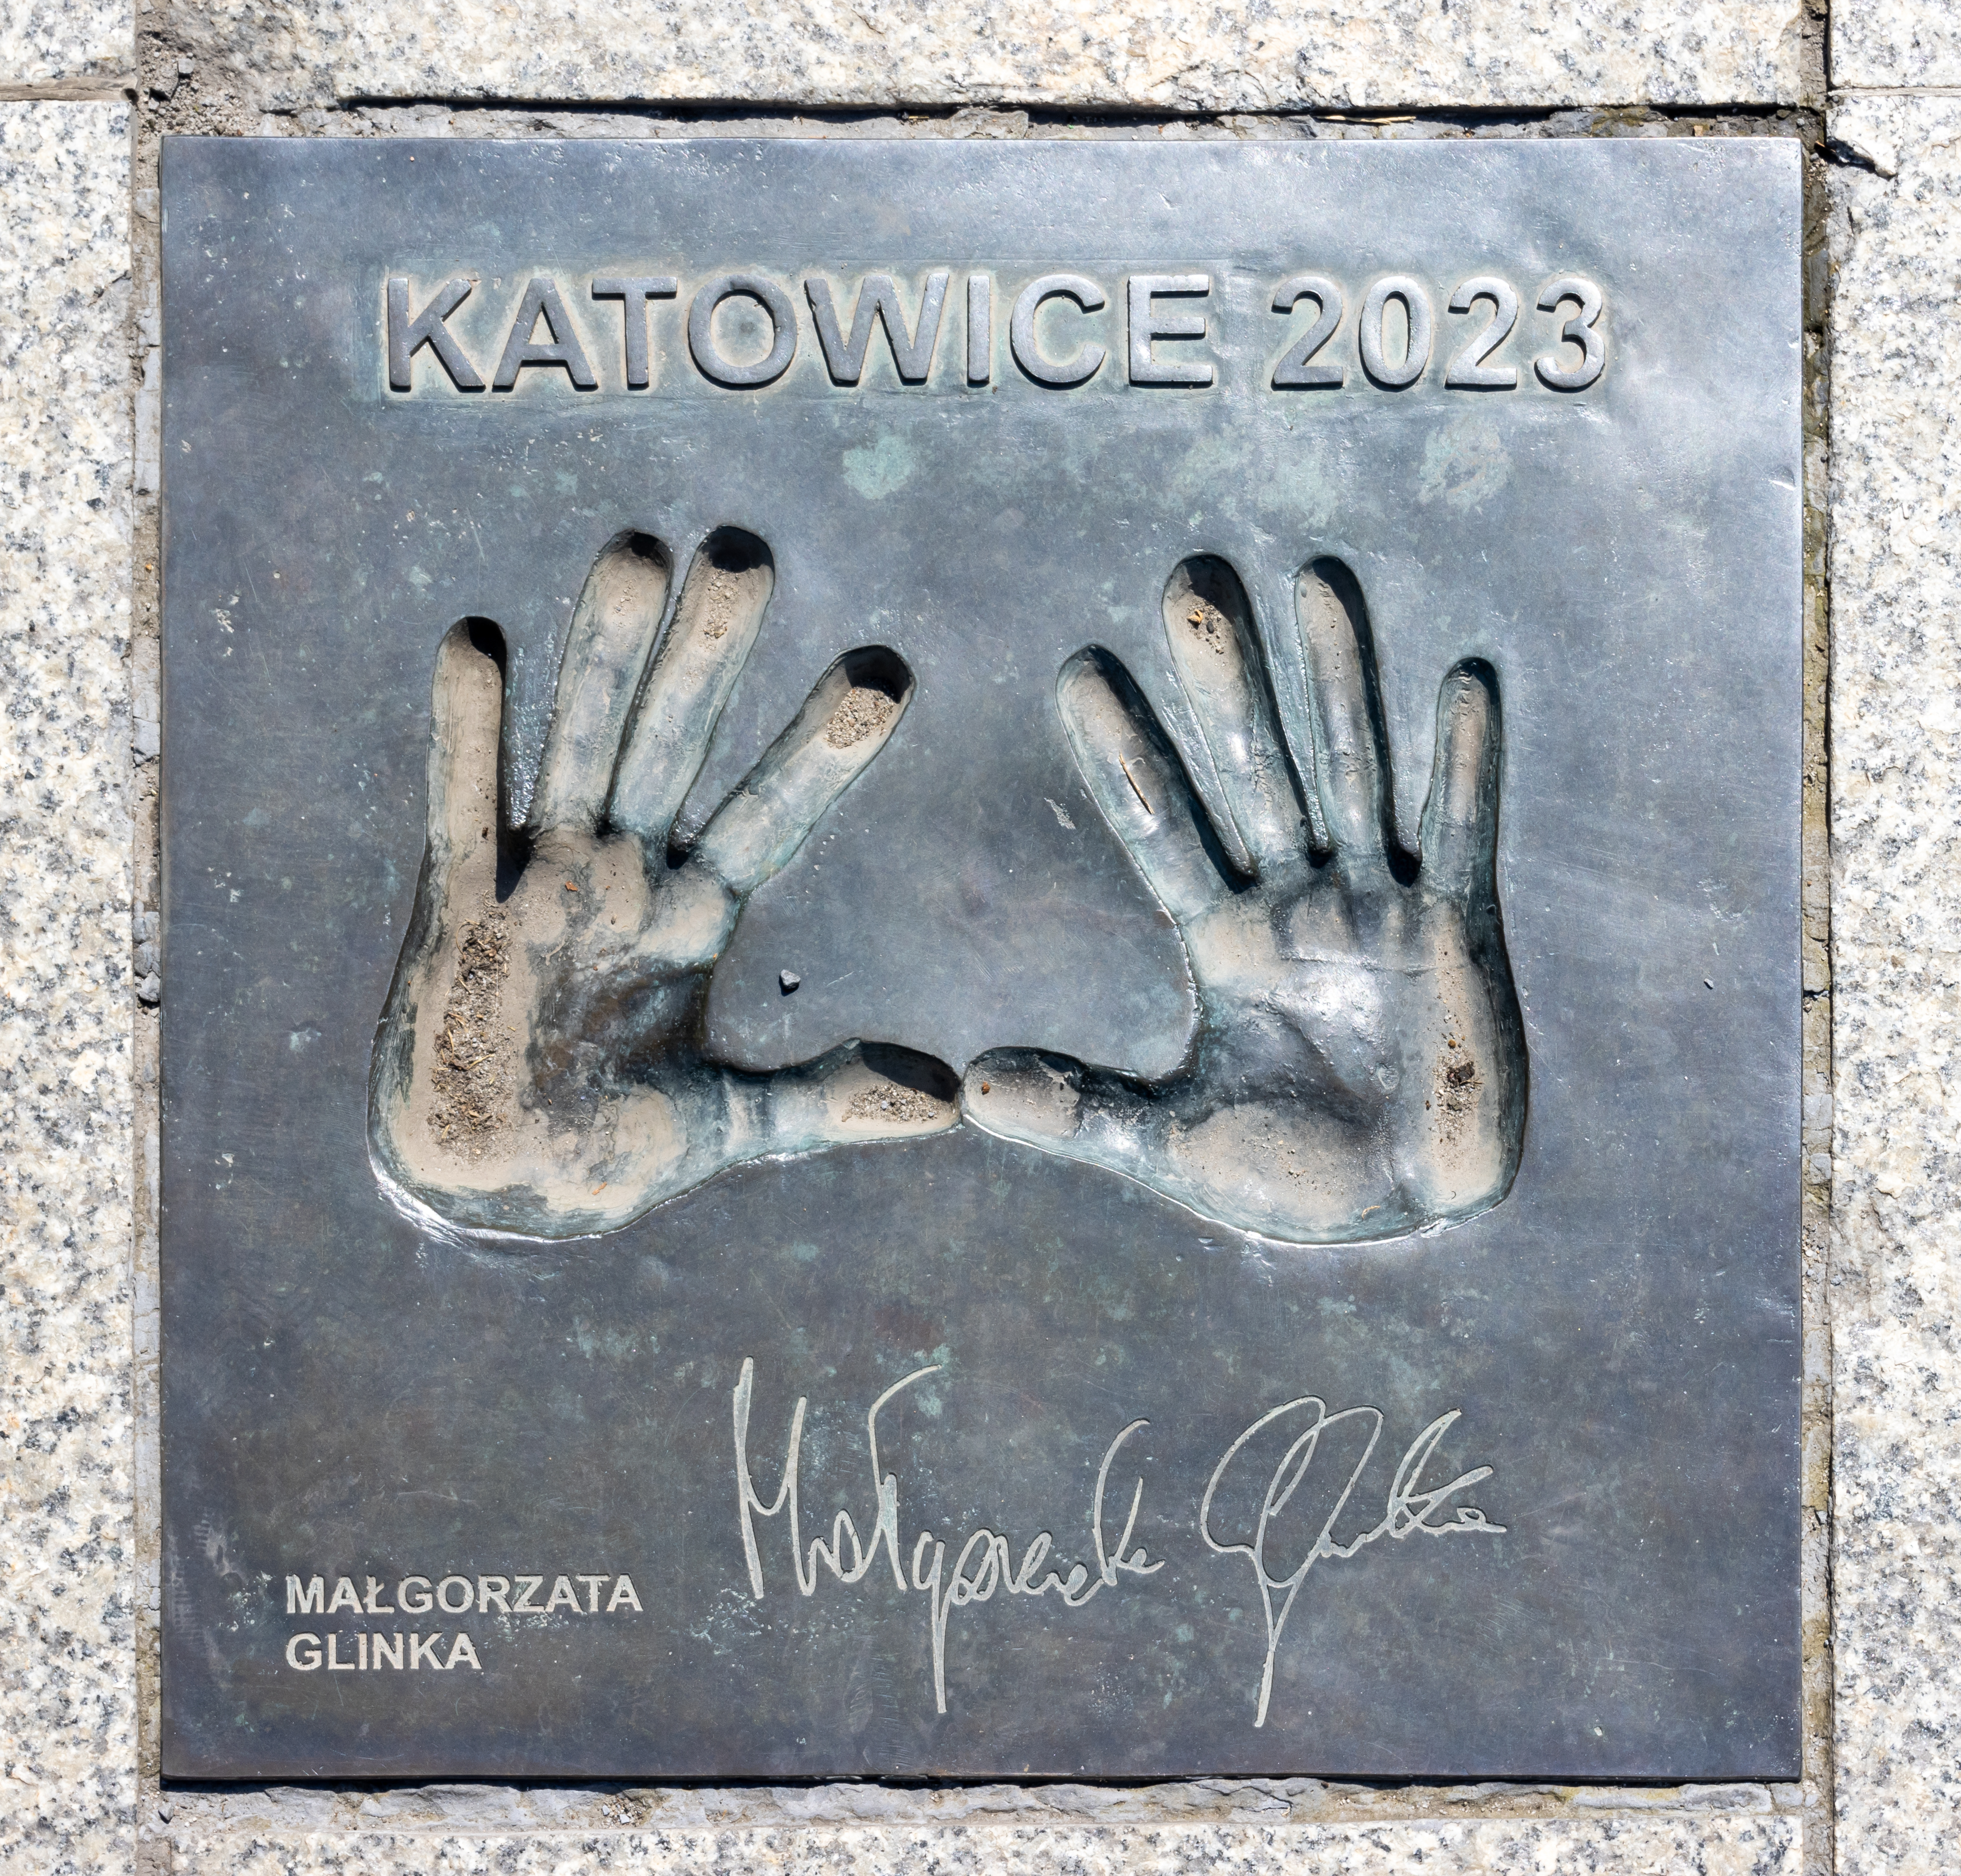
Signature of: małgorzata glinka